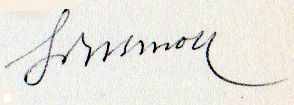
Signature of: francesc de borja moll i casasnovas